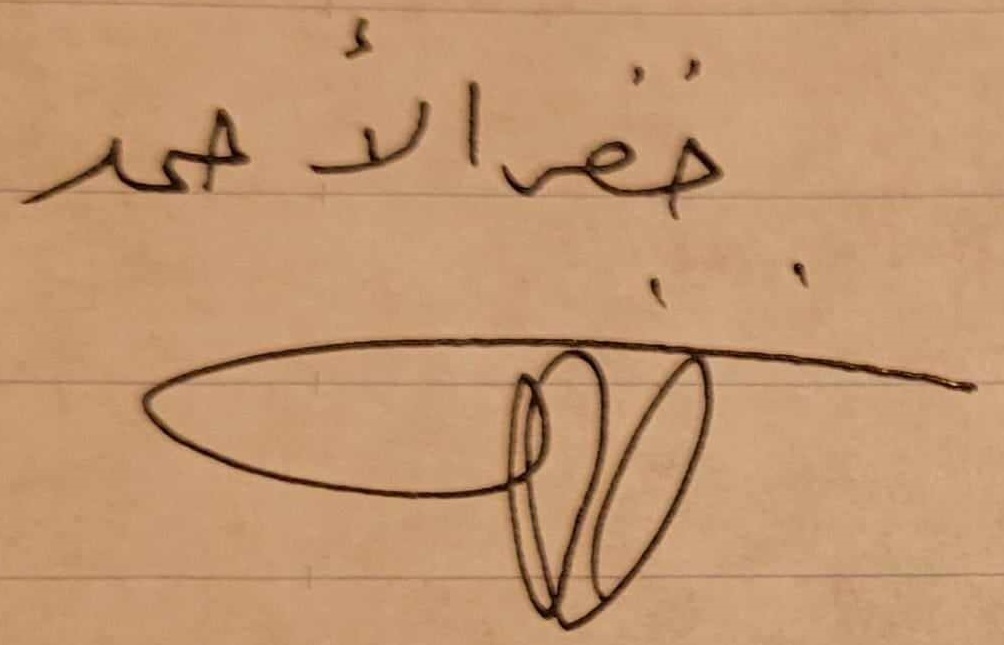
Signature of: khader al ahmad